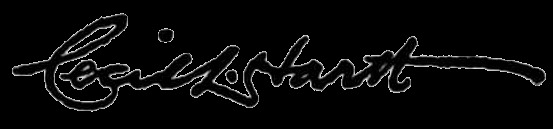
Signature of: cecil hartt